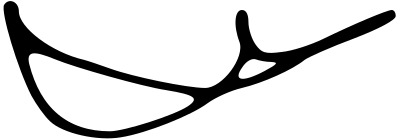
Signature of: farīd al ṣulḥ